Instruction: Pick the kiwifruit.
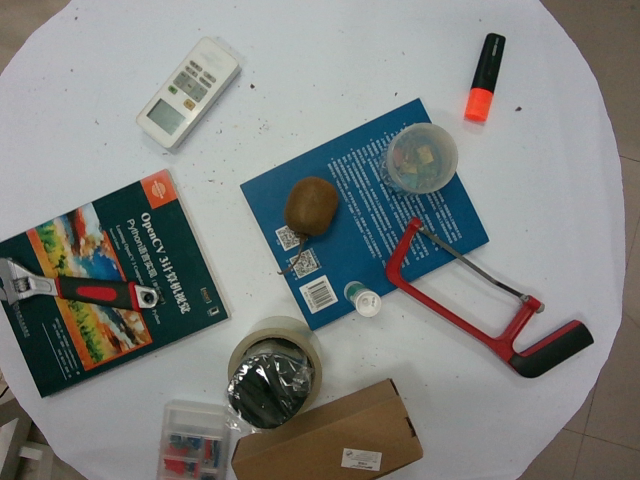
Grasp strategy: vertical